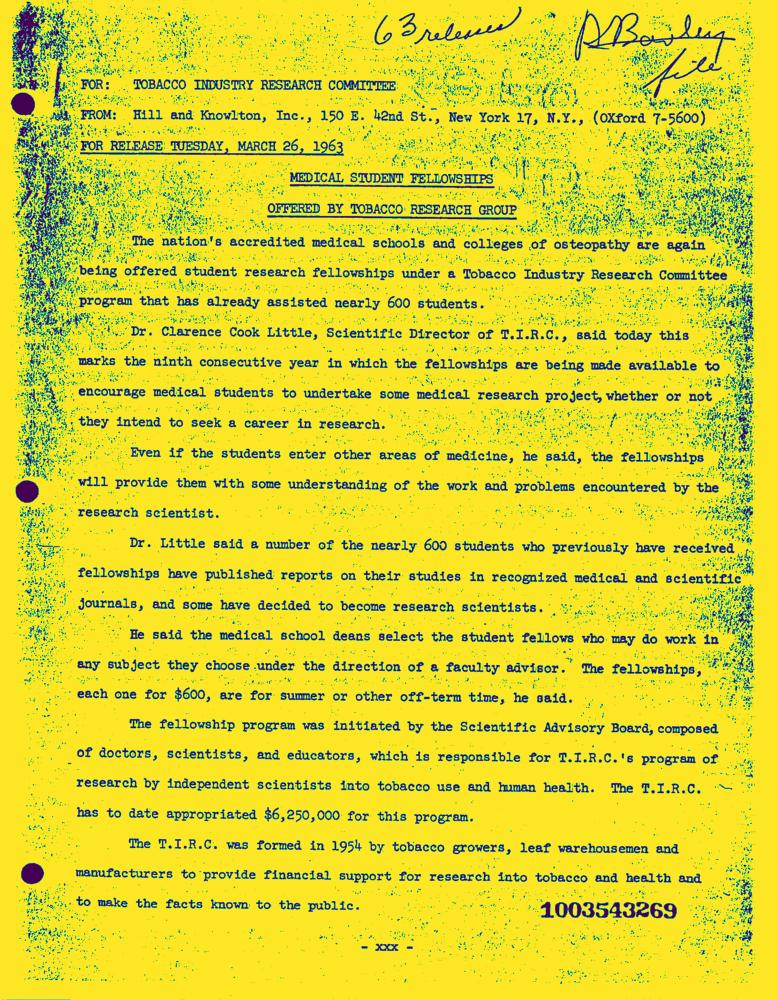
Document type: News-Article